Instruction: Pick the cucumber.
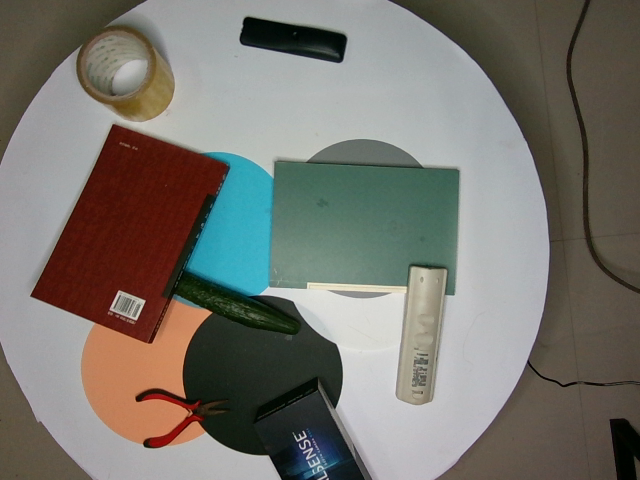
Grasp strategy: vertical